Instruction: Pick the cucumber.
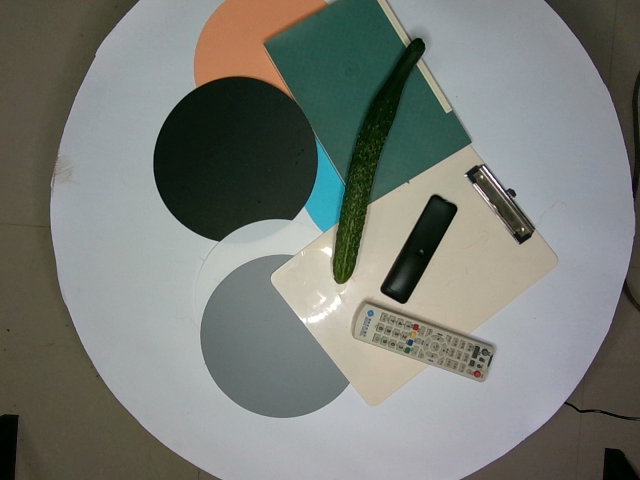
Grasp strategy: vertical